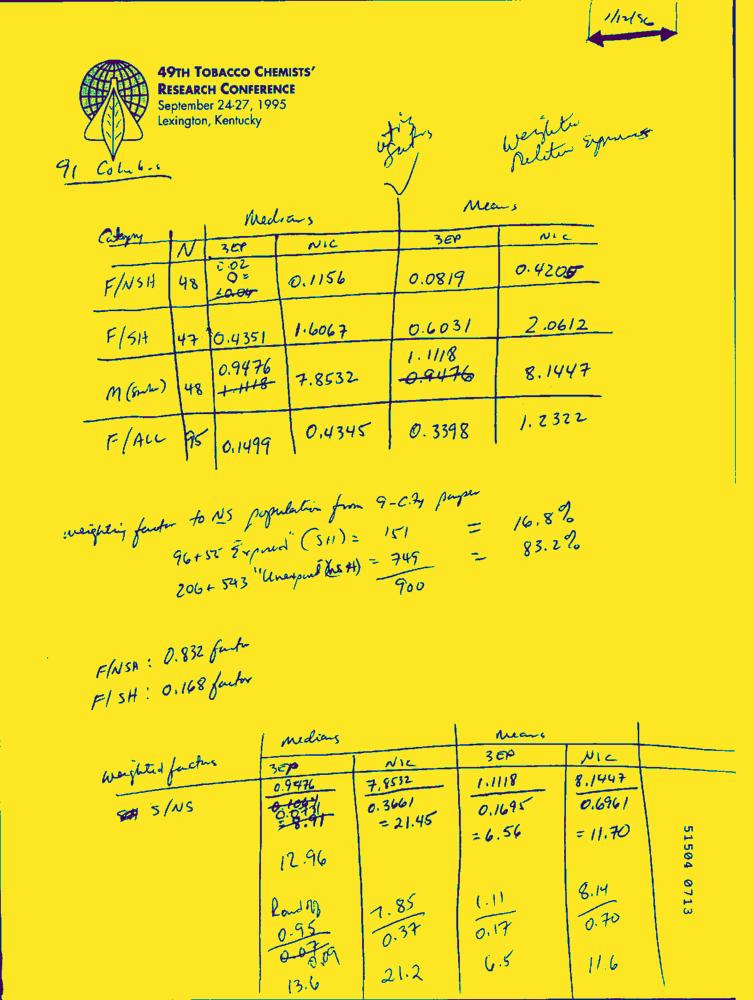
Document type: Hand-Written